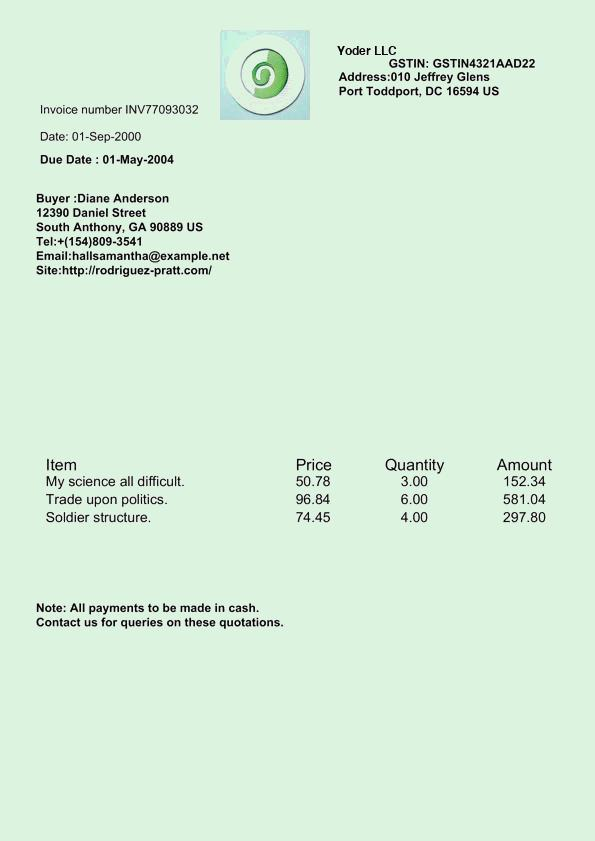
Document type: Invoice